Question: What is the mailing or notice date provided in the document?
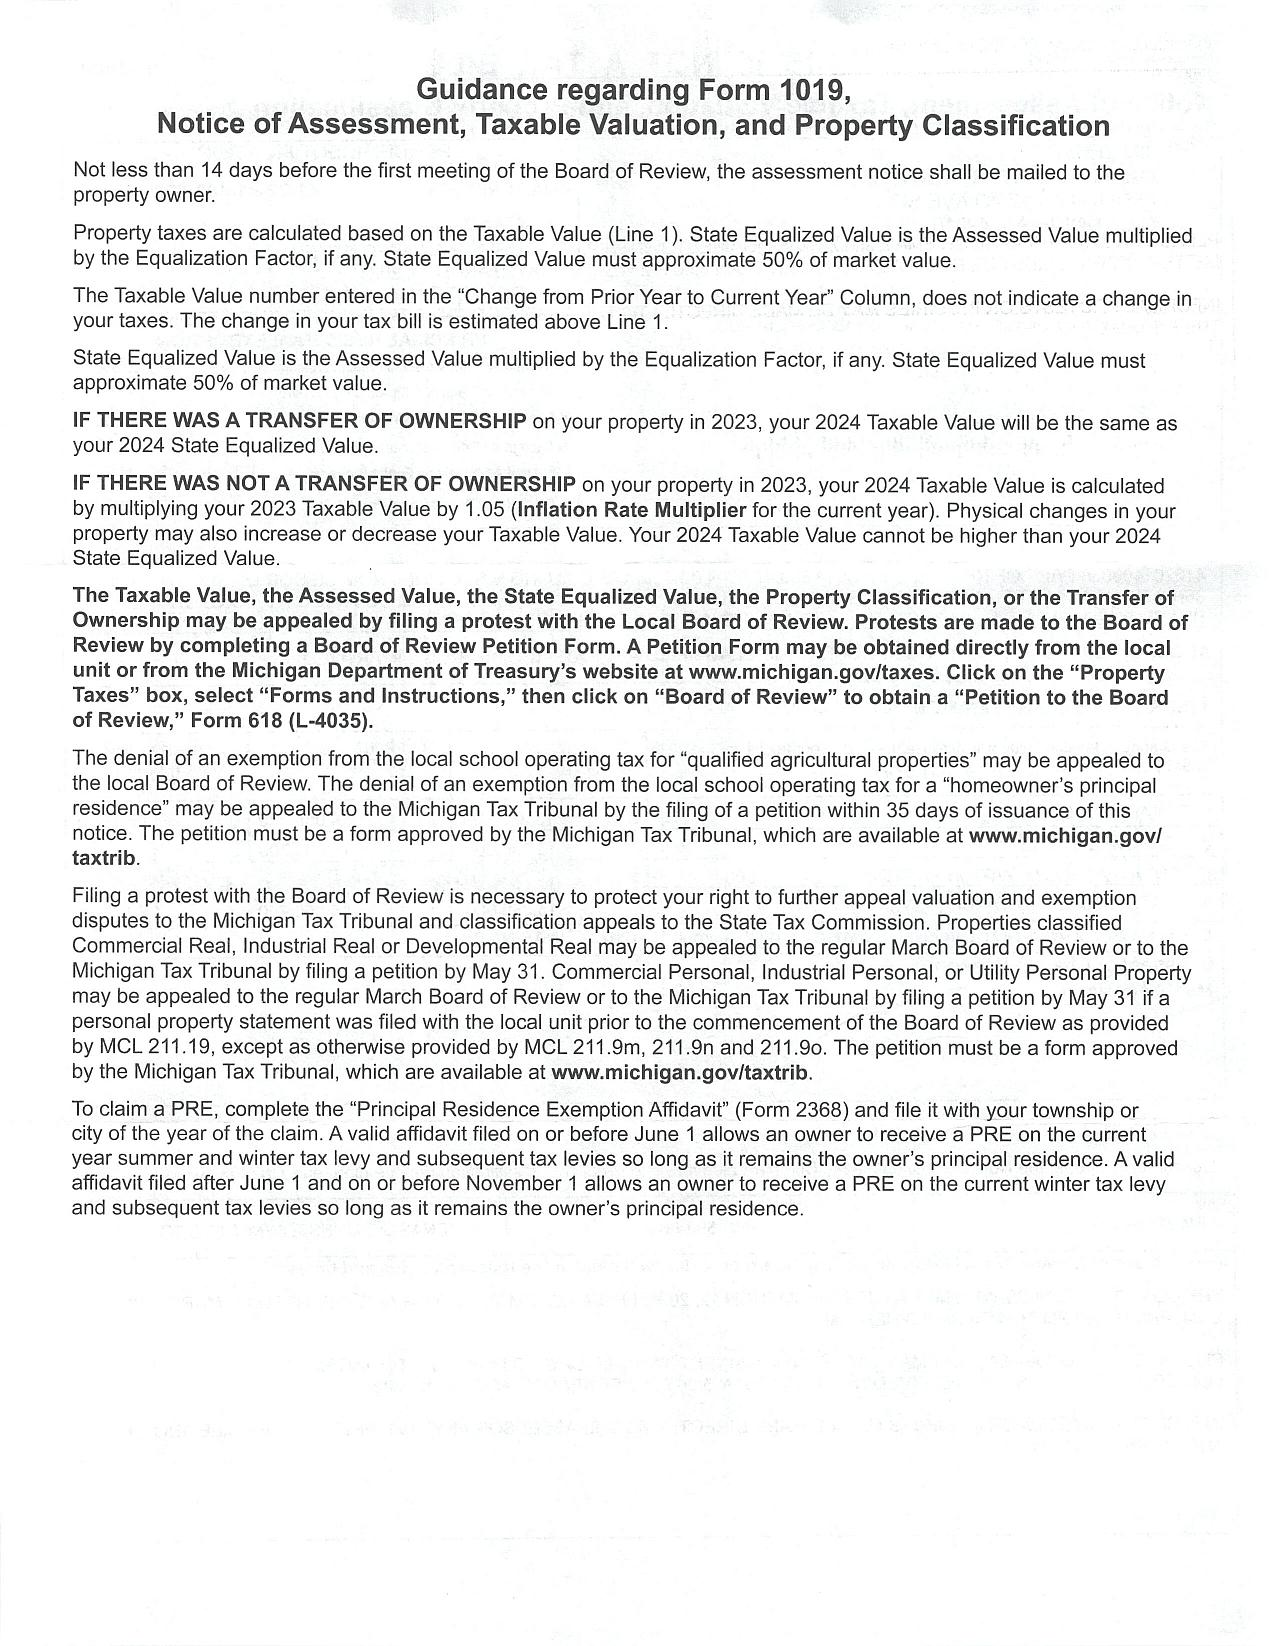
Answer: "Not less than 14 days before the first meeting of the Board of Review, the assessment notice shall be mailed to the property owner."